Question: What might the diagnosis be?
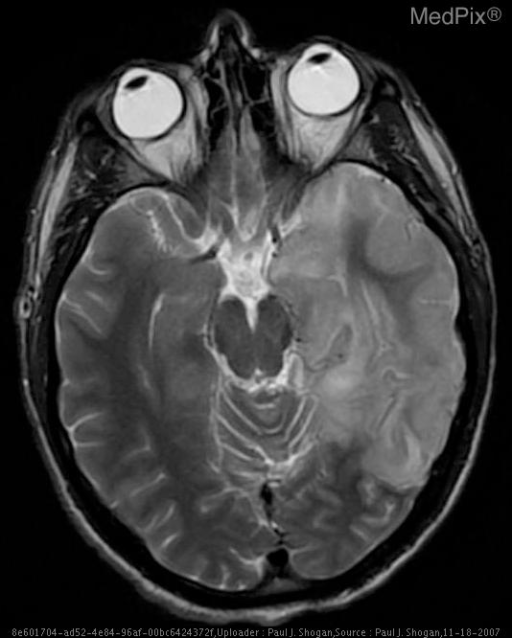
Answer: The possible diagnosis includes HSV Encephalitis
Ischemia
Infiltrating Neoplasm
Status Epilepticus
Abscess
Other Encephalitides (Neurosyphilis).